Question: What is the potential diagnosis?
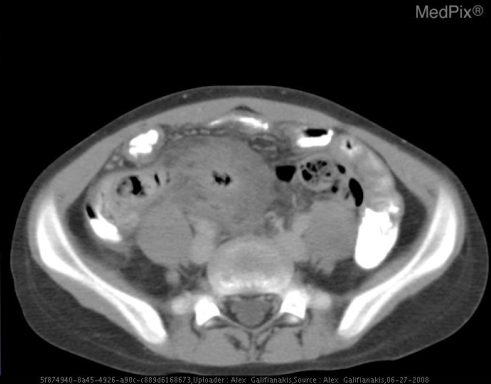
Answer: The possible diagnosis includes Prior to imaging, the most important diagnostic consideration is to rule out appendicitis.  Additional entities which patients with Cystic Fibrosis are predisposed  to include intussusception, Crohn Disease, fibrosing colonopahty and bowel wall edema secondary to hypoproteinemia..